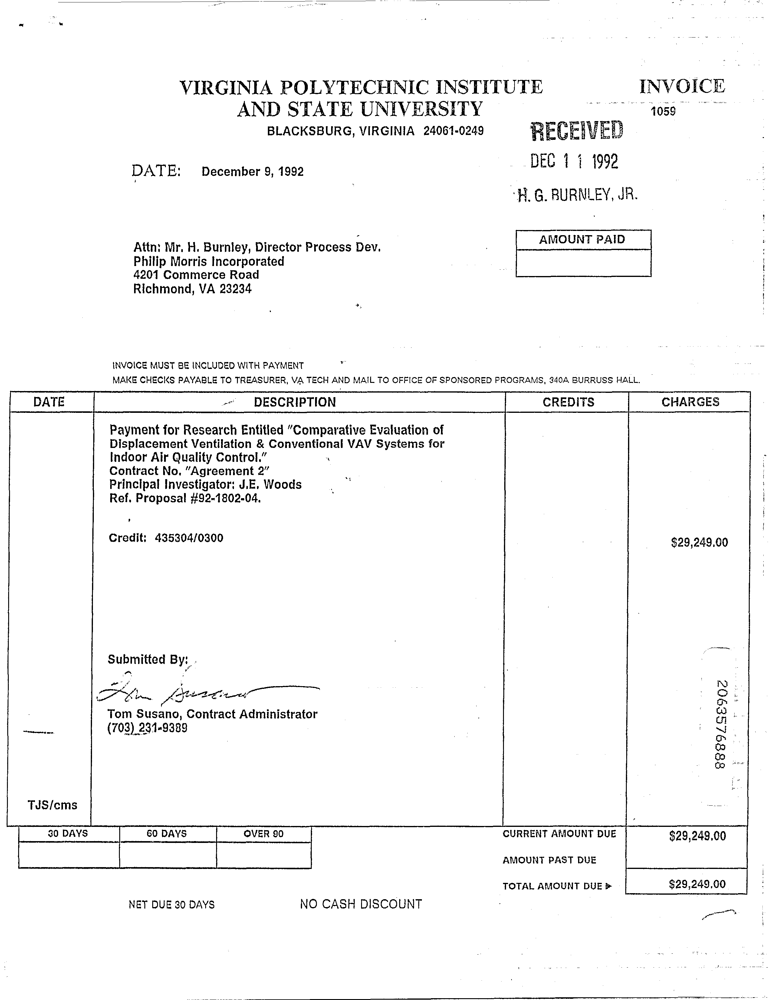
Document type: Invoice